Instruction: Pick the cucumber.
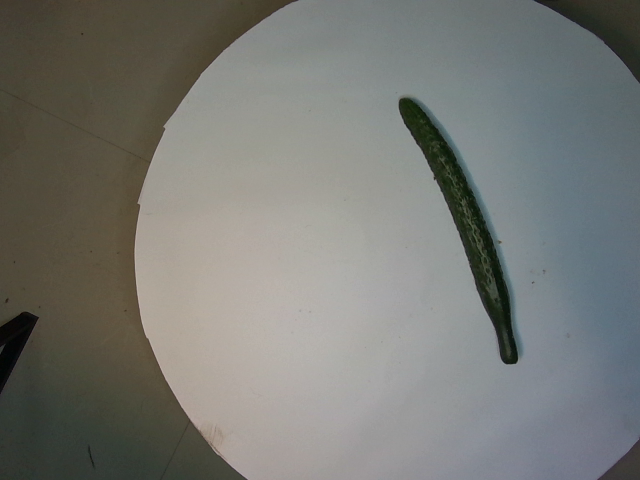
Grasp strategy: vertical